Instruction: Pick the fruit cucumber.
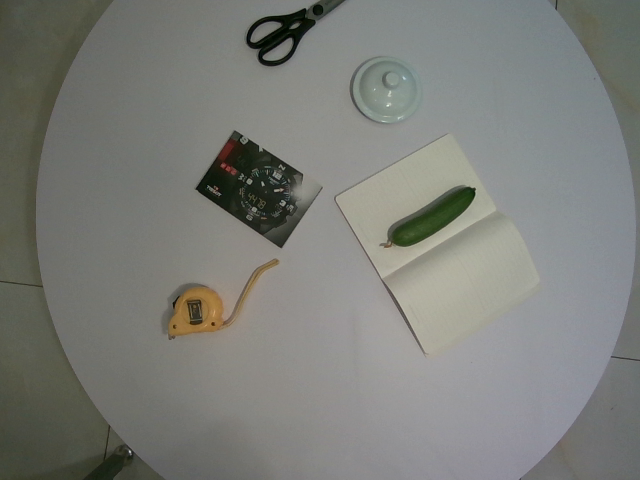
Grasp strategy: vertical